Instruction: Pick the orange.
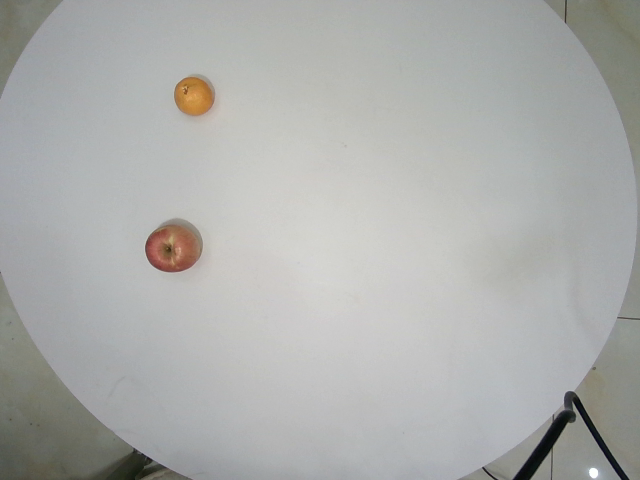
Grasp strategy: vertical